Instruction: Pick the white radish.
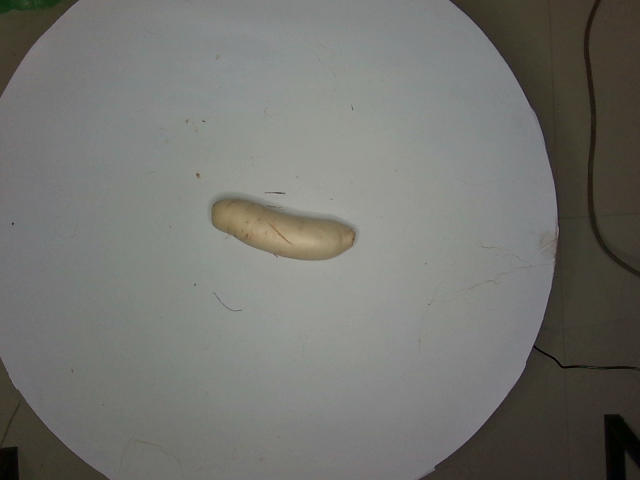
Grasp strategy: vertical